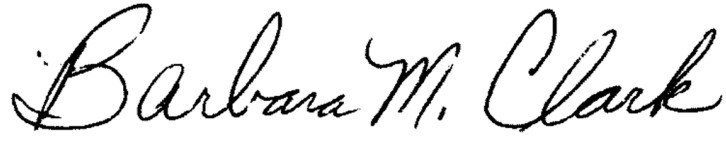
Signature of: barbara m clark